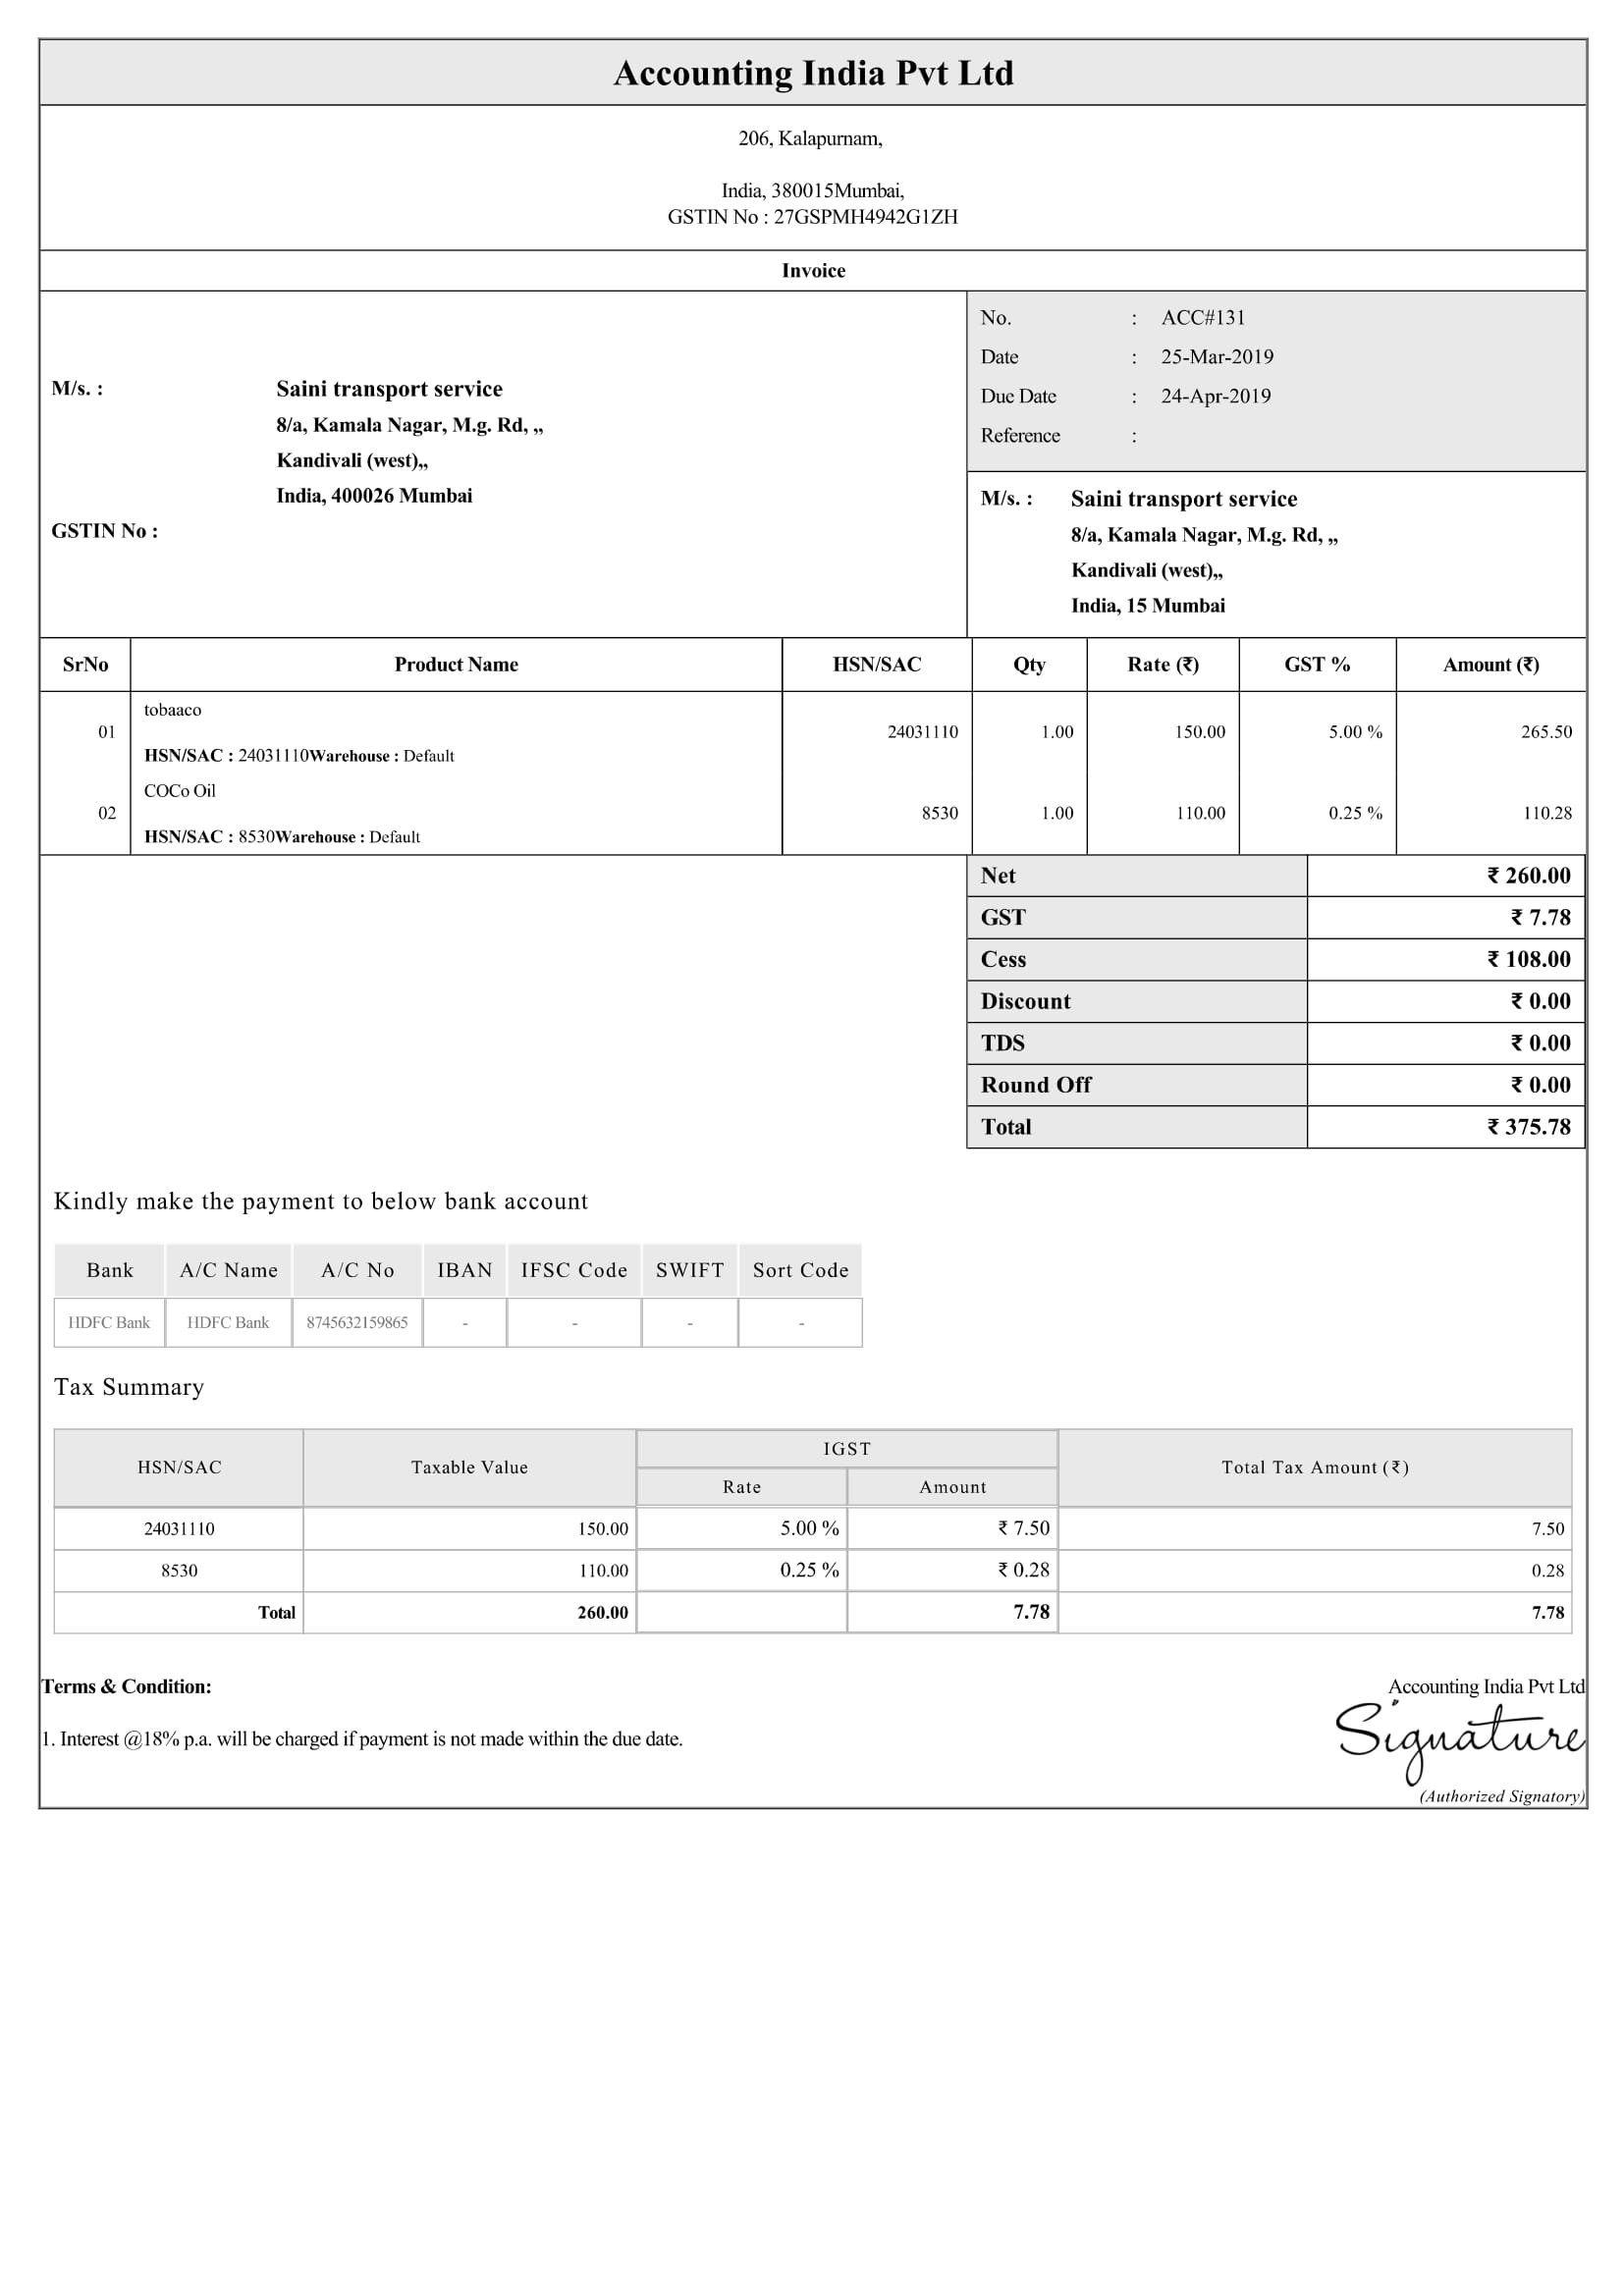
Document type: Invoice